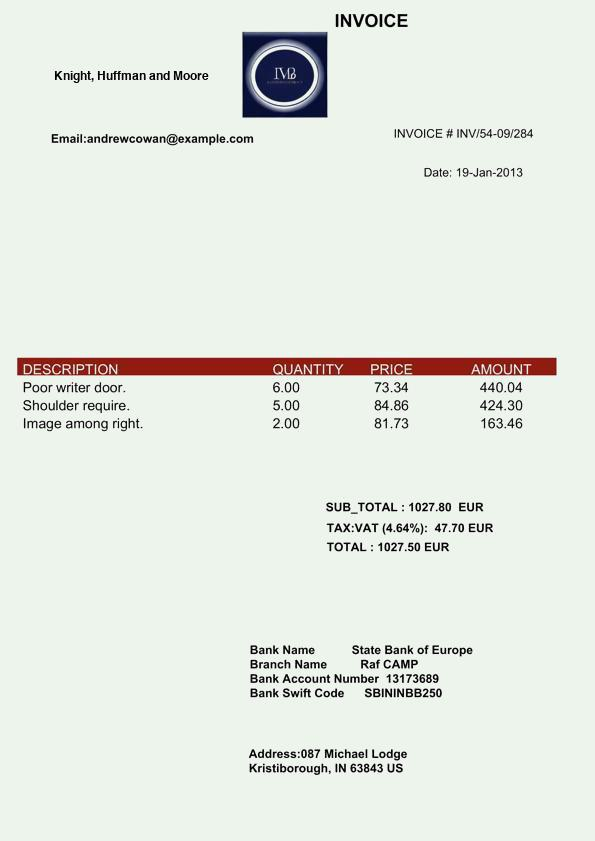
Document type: Invoice